Question: What appears to be the issue?
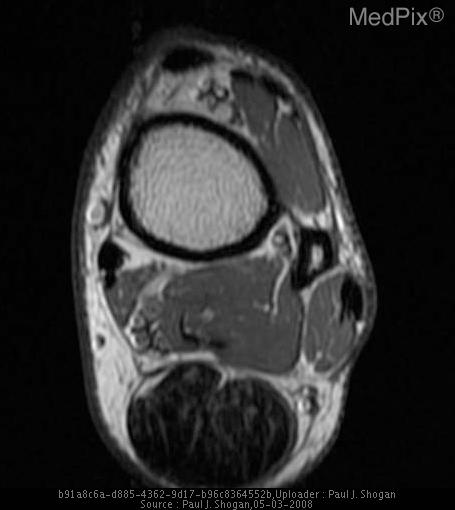
Answer: The findings suggest AP and lateral radiographs of the right ankle, reveal a soft-tissue mass without internal calcifications overlying the lateral malleolus.  Additionally, there is fusiform thickening of the Achilles Tendon.

MRI of the Right Ankle:  There is a multilobulated mass, measuring 2.6 x 2.5 x 1.4 cm at the anterior aspect of the fibula, that is isointense on T1, hypointense on T2, and isointense to the Achilles tendon on T2 weighted sequences.  There is no associated bony erosion.  Additionally, there is marked thickening of the Achilles tendon without hyperintense signal to suggest tear.  Also noted is convex curvature to the normally flat or concave anterior aspect of Achilles tendon.

MRI of the Left Ankle:  There is marked thickening of the Achilles tendon without hyperintense signal to suggest tear.  Also noted is convex curvature to the normally flat or concave anterior aspect of Achilles tendon.  Thickening of the tendinous portion of the medial plantar fascia is also noted.. T1 weighted axial image of the left ankle reveals abnormal thickening of the Achilles tendon.. The patient might have a history of 51 yo male with soft-tissue ankle mass..